Can you pull out the amount in words, numerical amount, payee's name, date of the cheque, and the bank's name from the image?
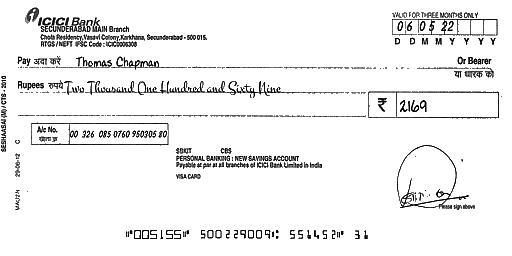
amt_in_words: Two Thousand One Hundred and Sixty Nine
amt_in_figures: 2169
payee_name: Thomas Chapman
bank_name: ICICI Bank
cheque_date: 06/05/22